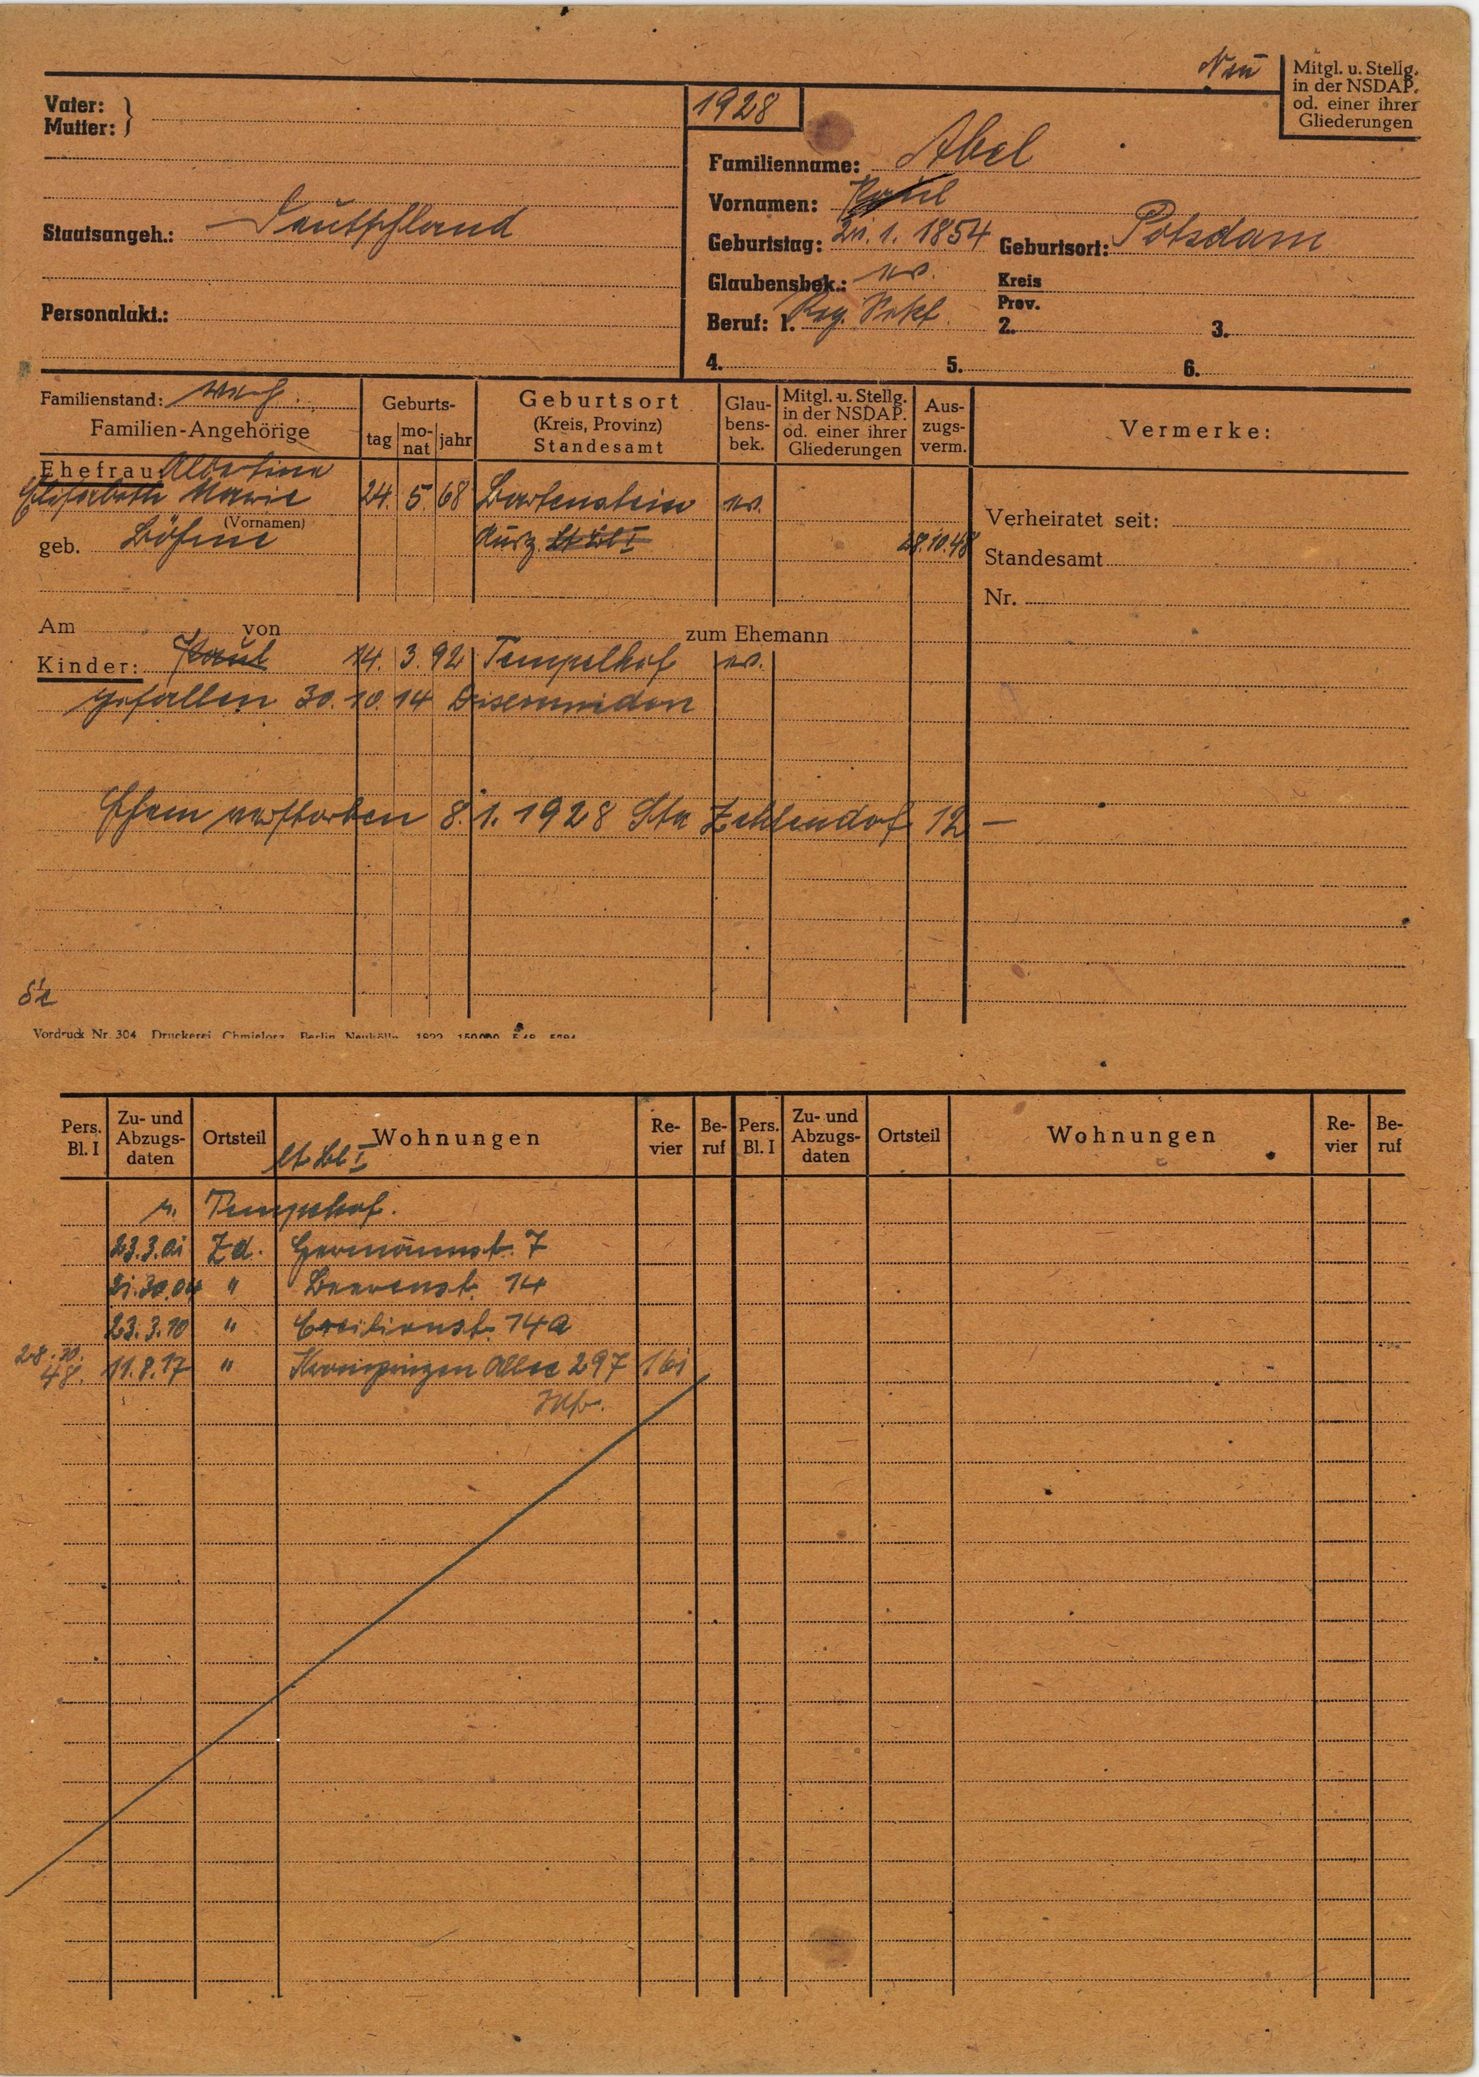
Abel